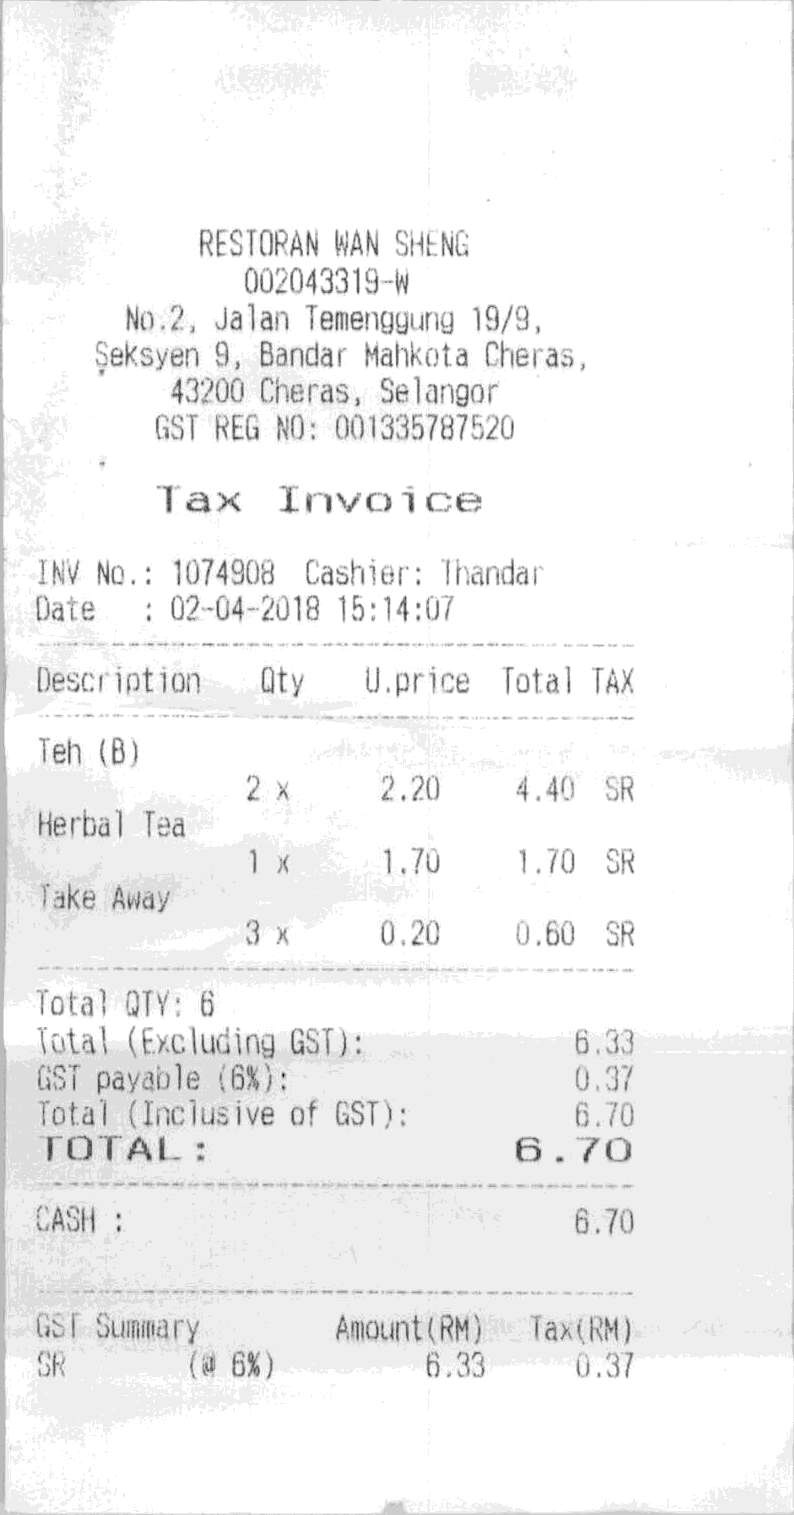
RESTORAN WAN SHENG
002043319-W
NO.2, JALAN TEMENGGUNG 19/9,
SEKSYEN 9, BANDAR MAHKOTA CHERAS,
43200 CHERAS, SELANGOR
GST REG NO: 001335787520
TAX INVOICE
INV NO. : 1074908
CASHIER: THANDAR
DATE
: 02-04-2018 15:14:07
DESCRIPTION
QTY
U.PRICE
TOTAL
TAX
TEH (B)
2 X
2.20
4.40
SR
HERBAL TEA
1 X
1.70
1.70
SR
TAKE AWAY
3 X
0.20
0.60
SR
TOTAL QTY: 6
TOTAL (EXCLUDING GST):
6.33
GST PAYABLE (6%):
0.37
TOTAL (INCLUSIVE OF GST):
6.70
TOTAL :
6.70
CASH :
6.70
GST SUMMARY
AMOUNT(RM)
TAX(RM)
SR
(@ 6%)
6.33
0.37